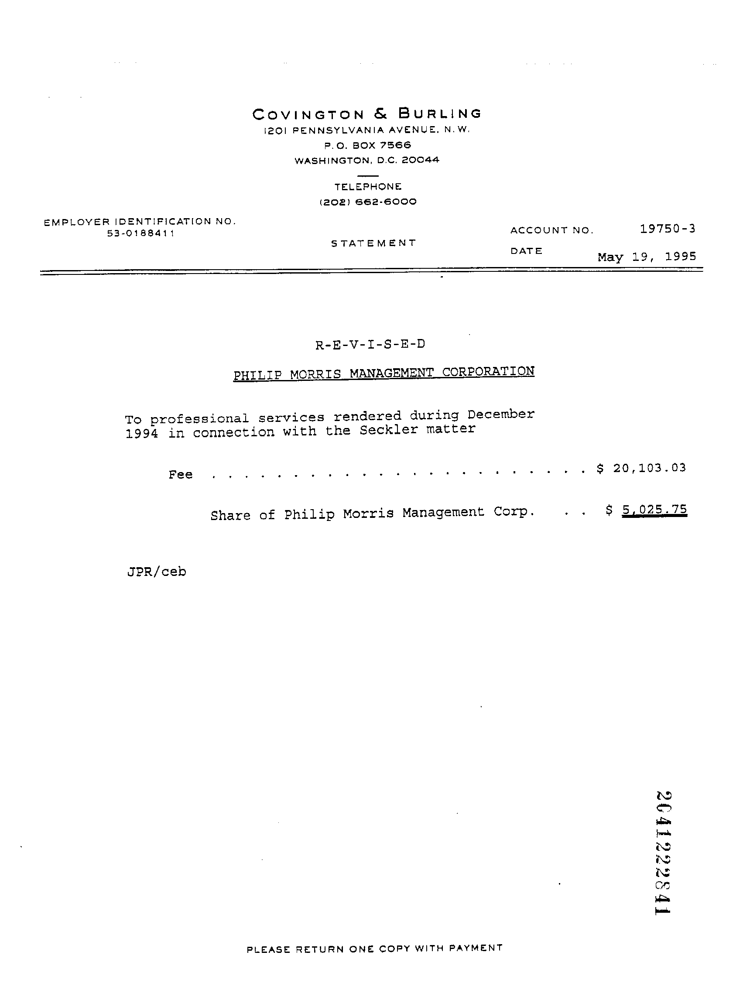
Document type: Invoice